Question: What is the address or location of the property listed in the document?
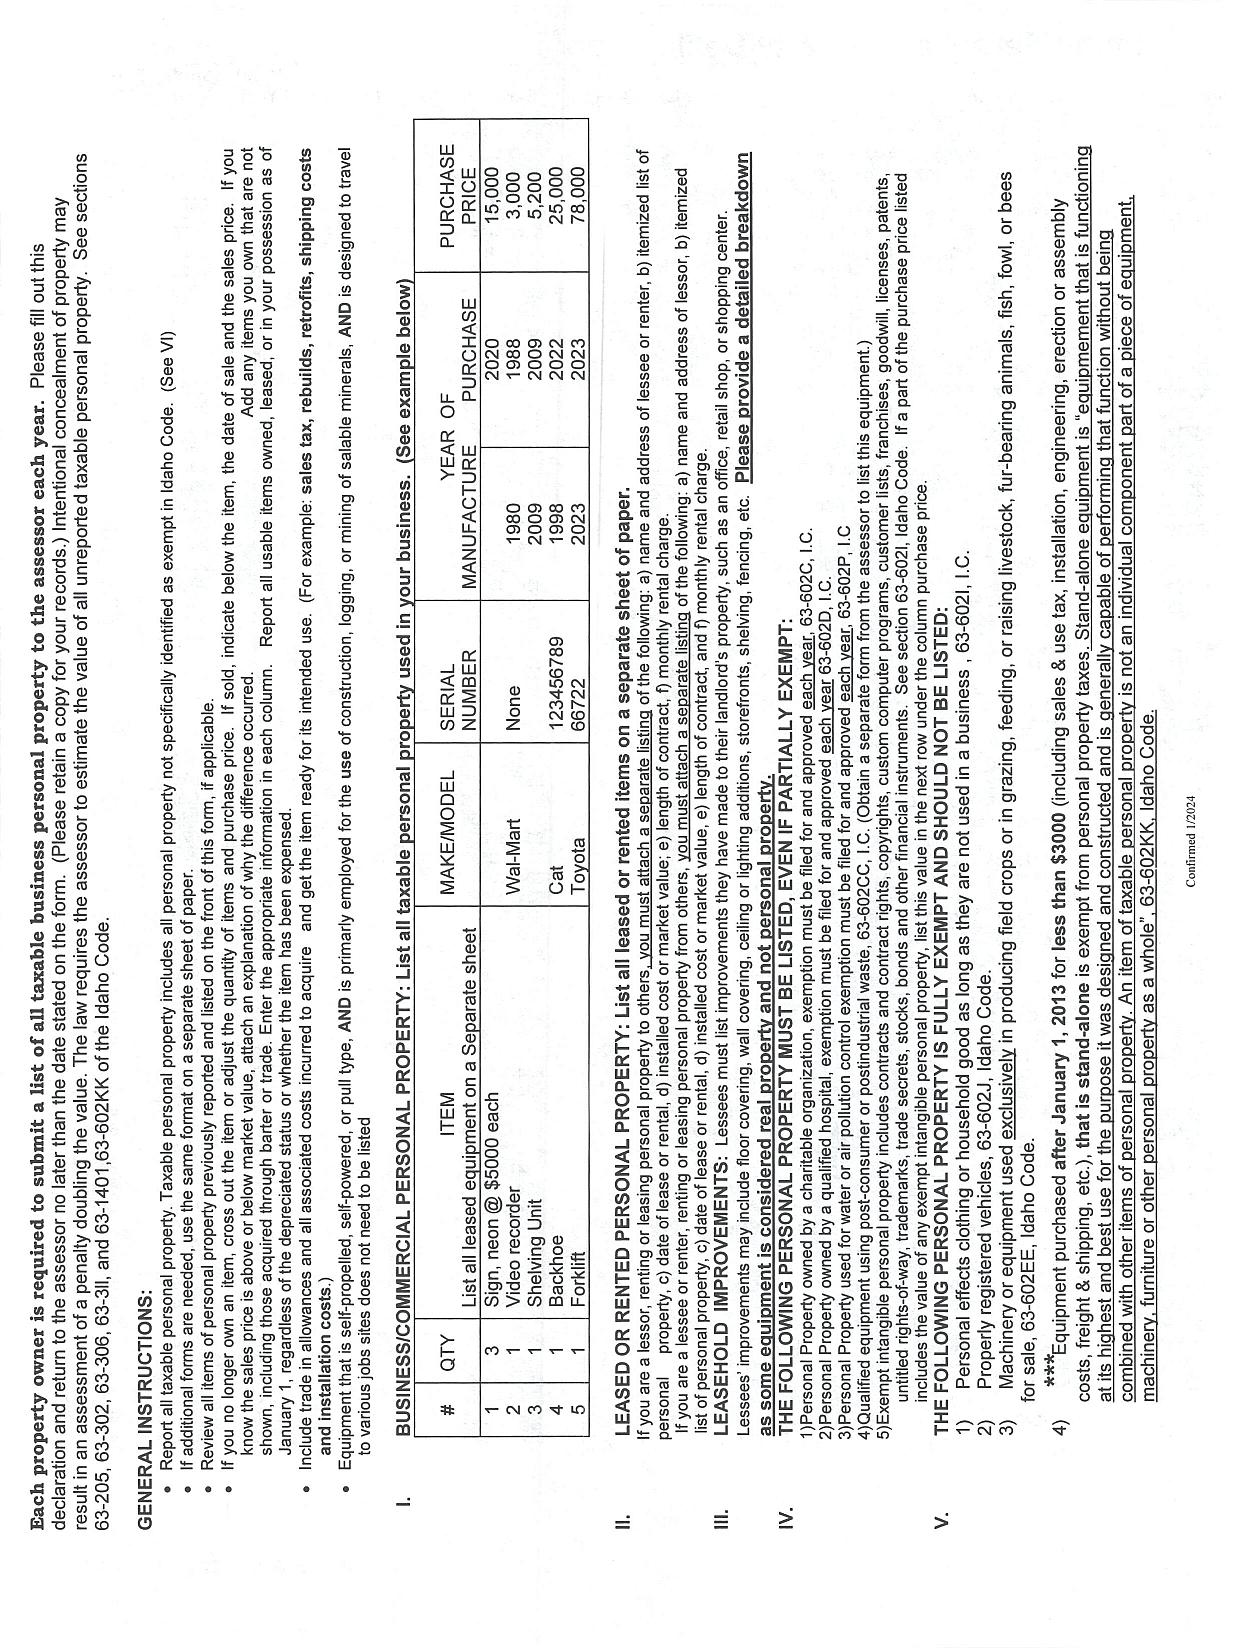
Answer: "12335573 NOT FOUND"